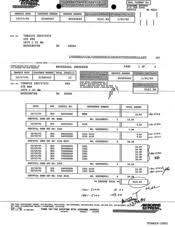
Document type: Invoice